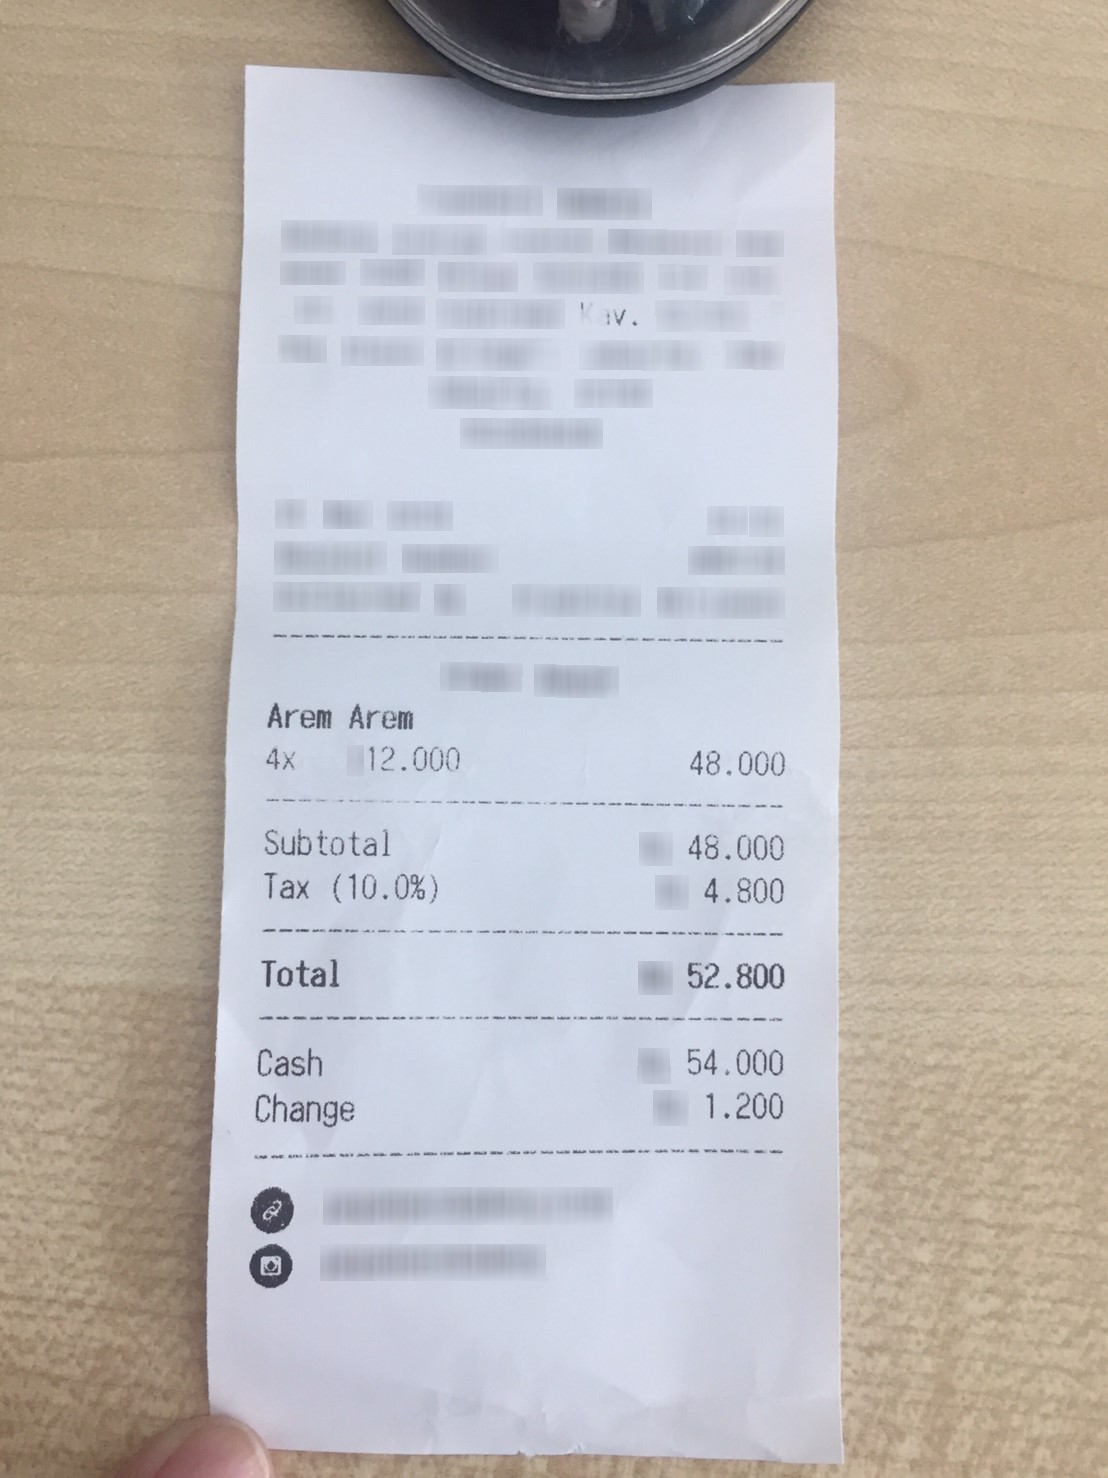
Number of items: 4
Subtotal: 48.000
Tax: 4.800
Total: 52.800
OCR text regions:
text: Arem
text: Arem
text: 4x
text: 12.000
text: 48.000
text: Subtotal
text: 48.000
text: Tax
text: (10.0%)
text: 4.800
text: Total
text: 52.800
text: Cash
text: 54.000
text: Change
text: 1.200